Question: What do the imaging results show?
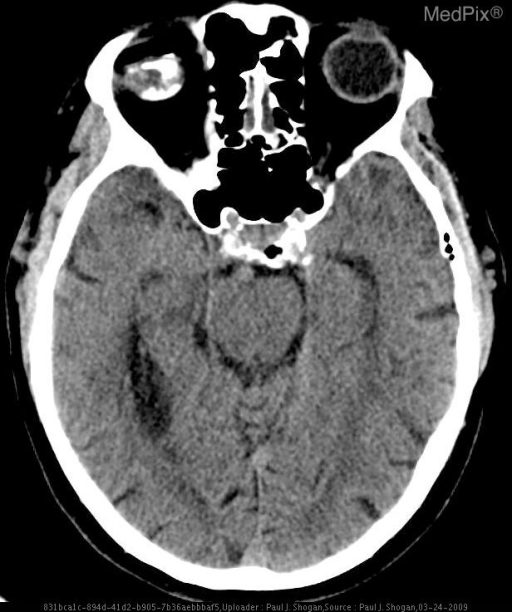
Answer: The imaging shows •  Patient 1: Scleral plaques and phthisis bulbi ("wood eye")
» Axial NECT shows calcified scleral plaques in the left globe at the insertion sites of the medial and lateral rectus muscles. The right globe is calcified and shrunken, indicative of phthisis bulbi.

•  Patients 2 and 3: Optic Drusen
» Axial NECT shows a punctate calcification near the optic discs. The right globe is calcified and shrunken, indicative of phthisis bulbi..